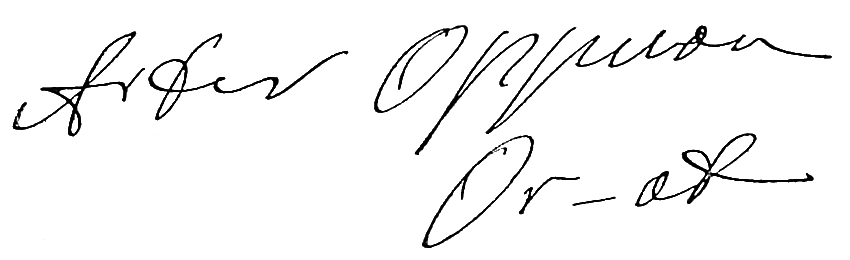
Signature of: artur oppman